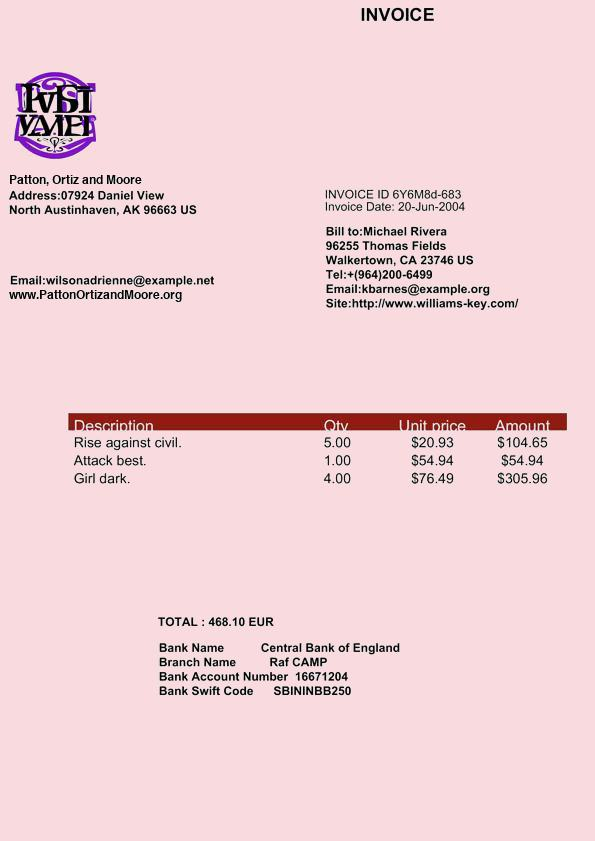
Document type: Invoice